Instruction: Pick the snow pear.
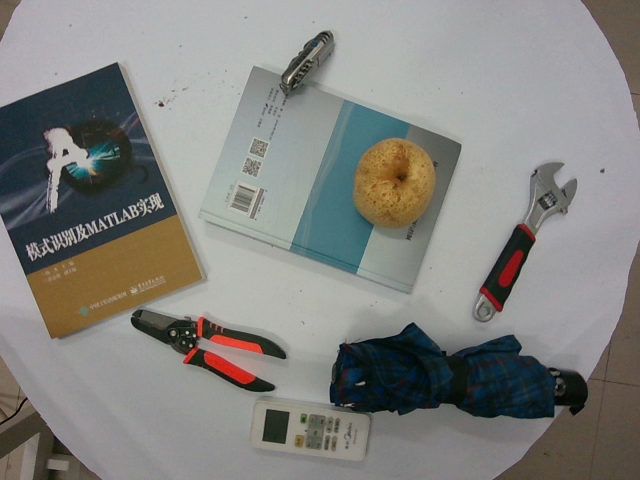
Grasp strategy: vertical